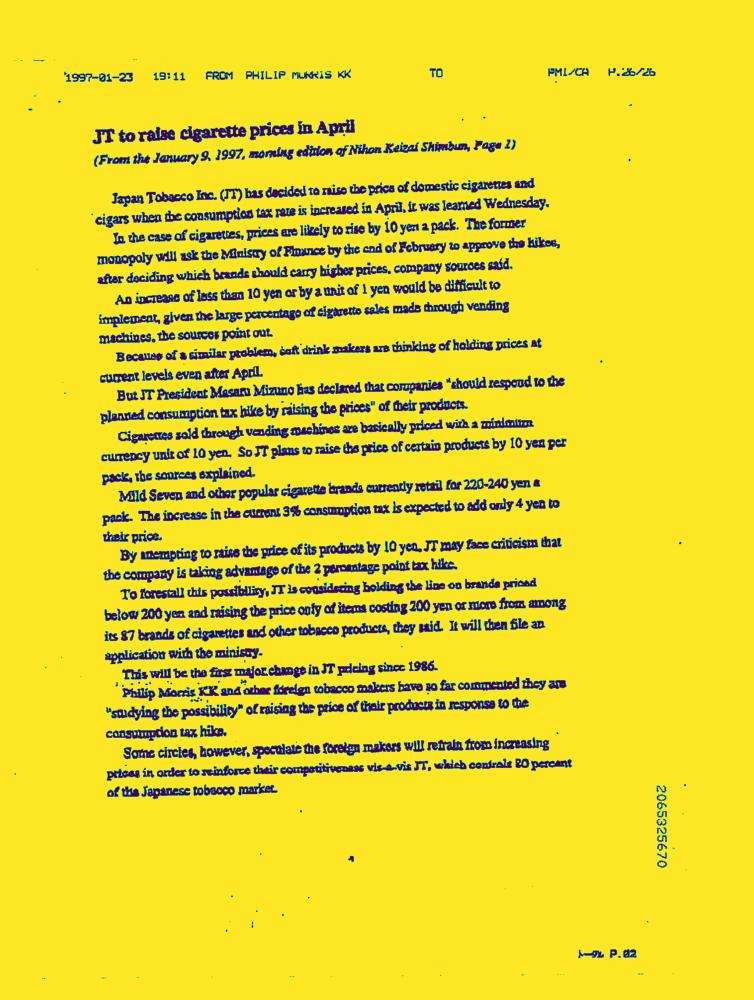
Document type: News-Article